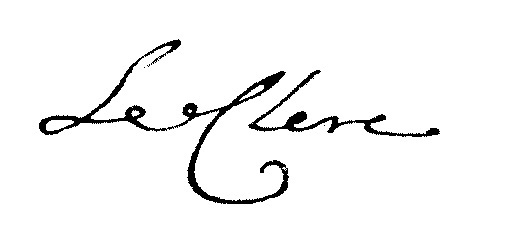
Signature of: charles guillaume leclerc